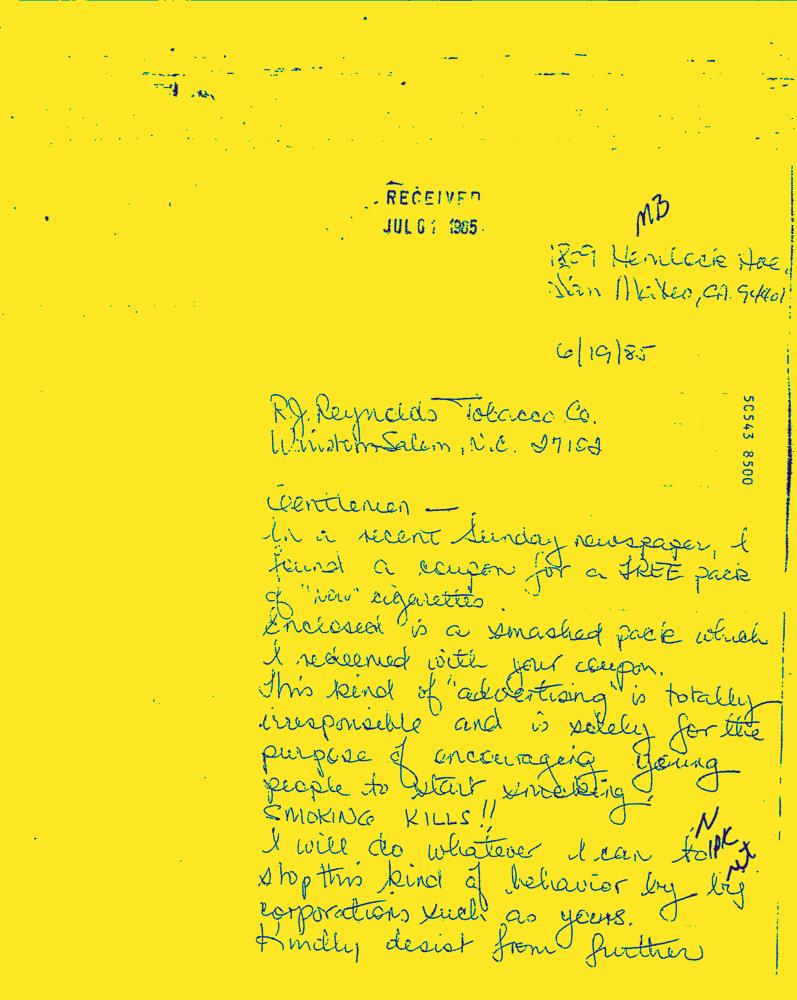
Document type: Hand-Written